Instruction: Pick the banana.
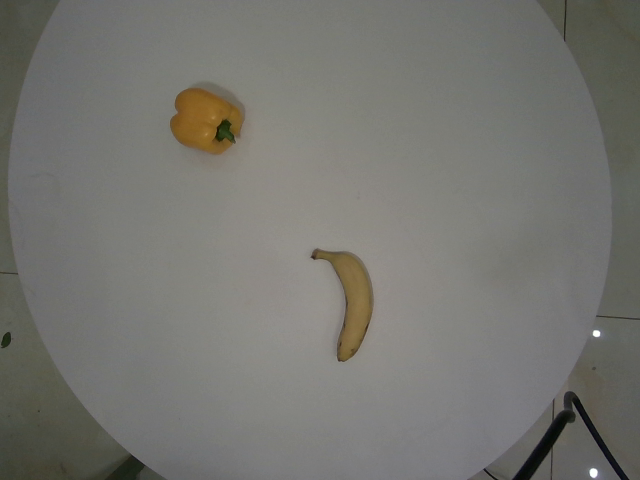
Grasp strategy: vertical